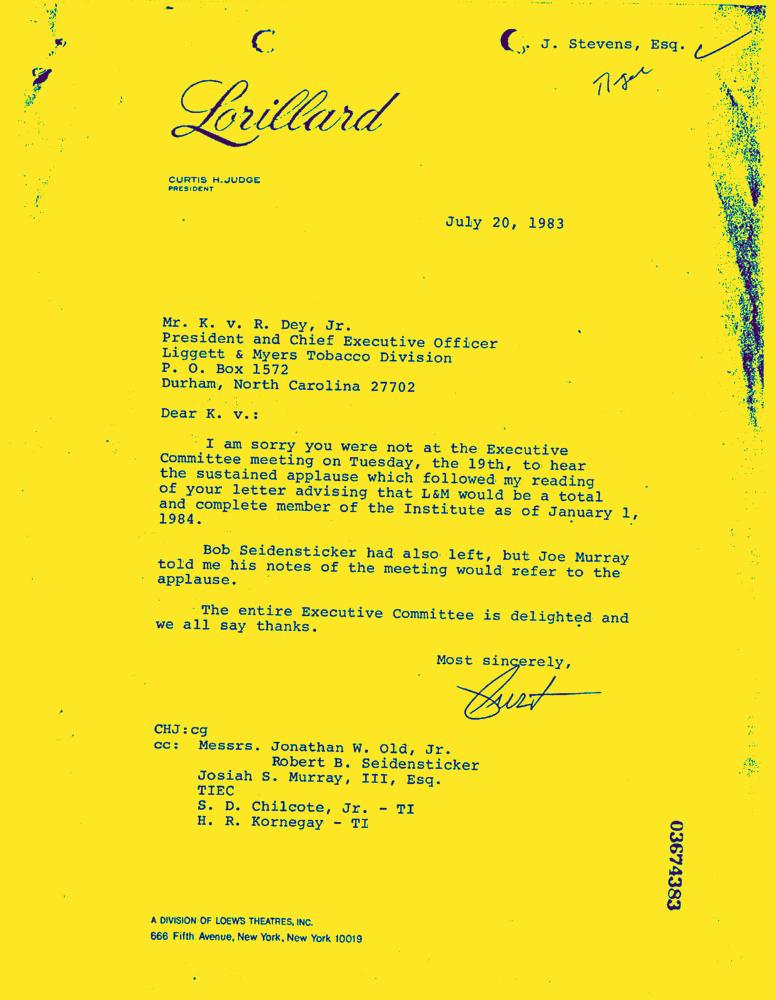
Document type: Letter-Doc